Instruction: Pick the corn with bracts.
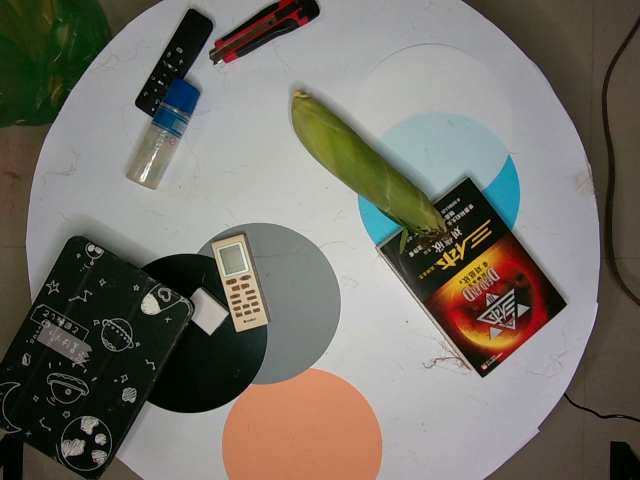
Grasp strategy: vertical